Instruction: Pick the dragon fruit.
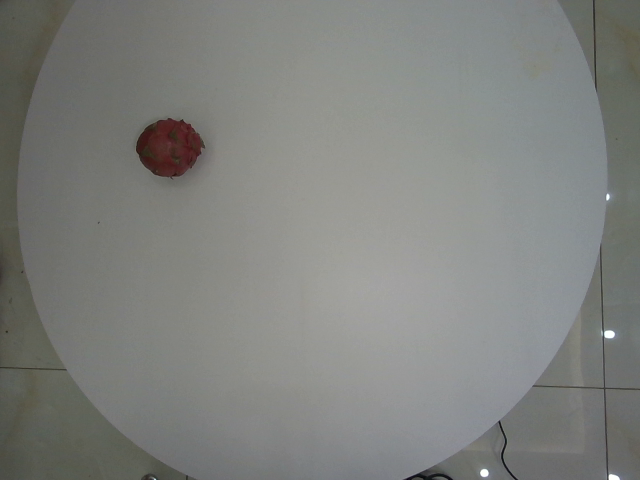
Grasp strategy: vertical